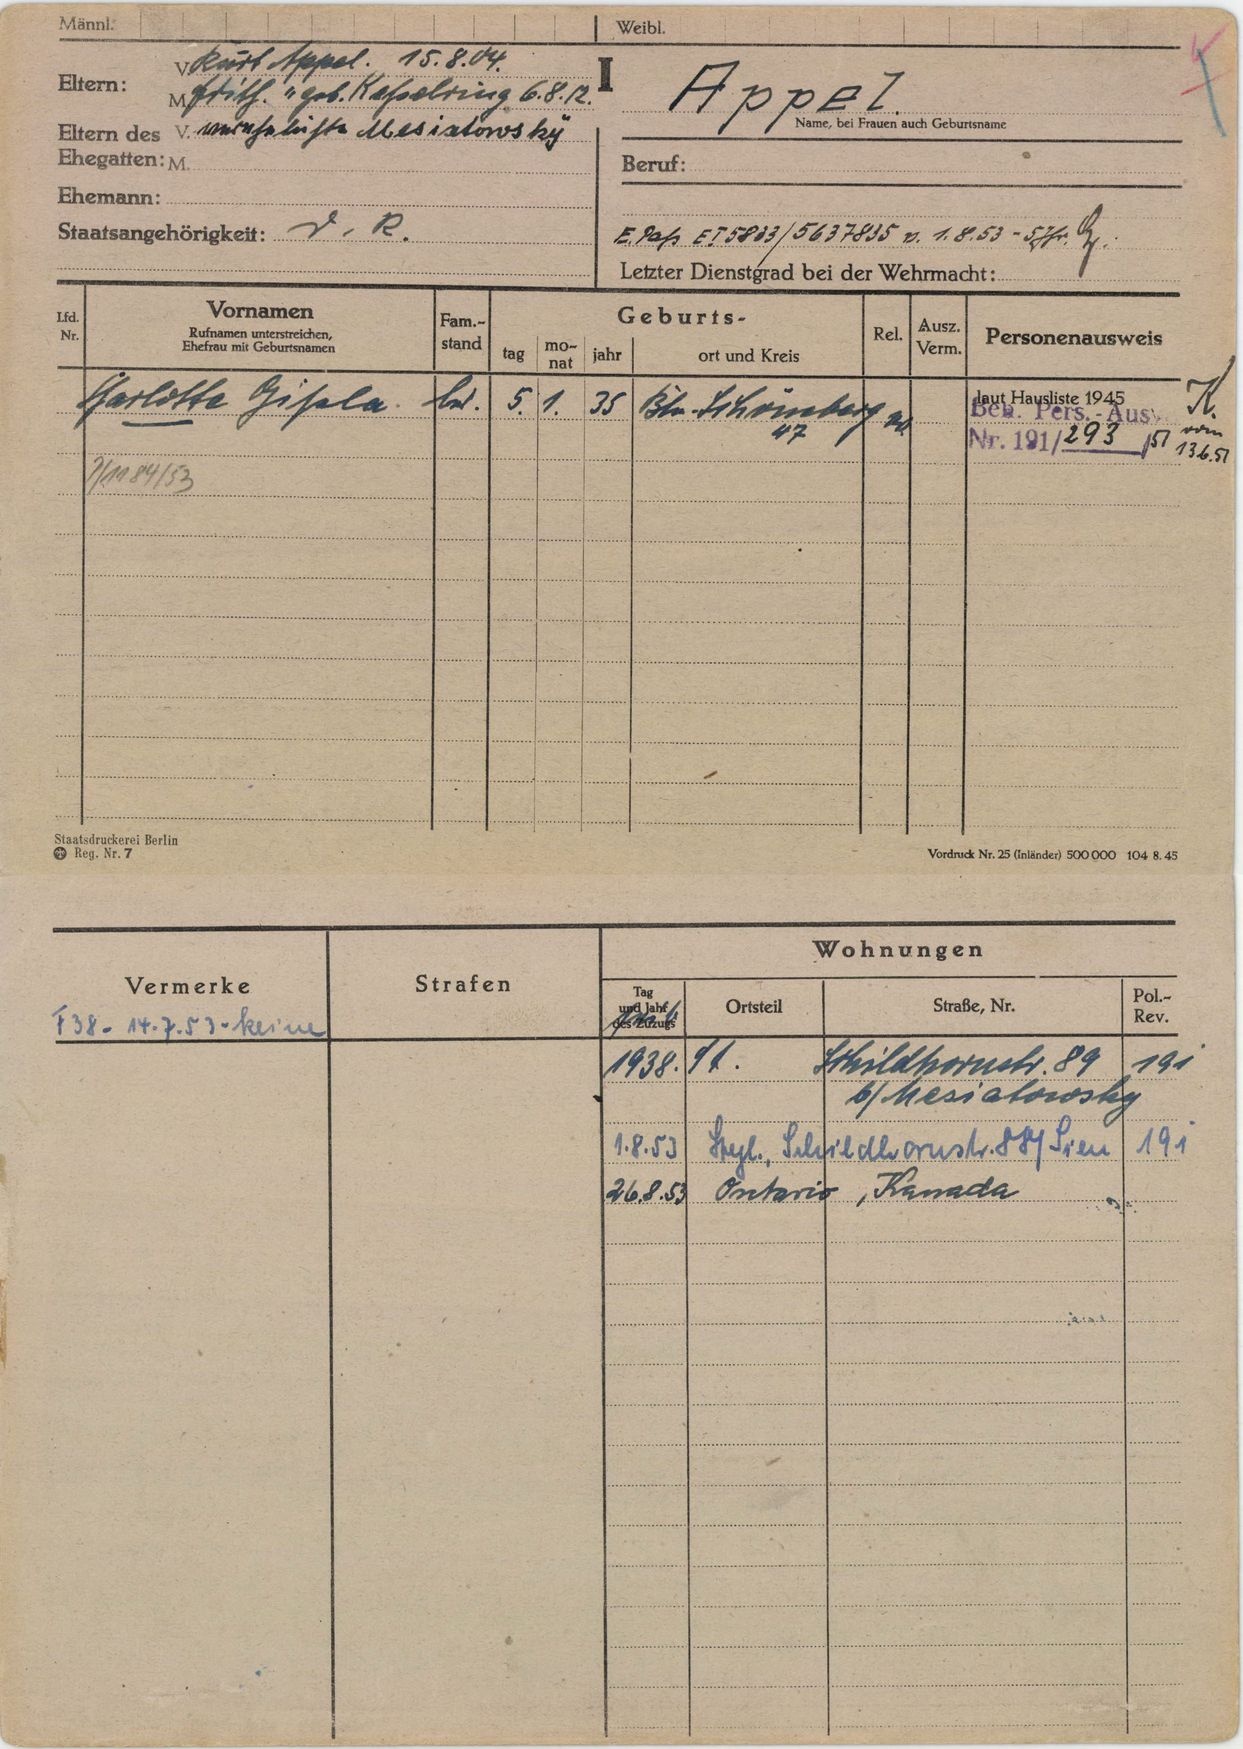
Appel